Question: What was observed in the imaging?
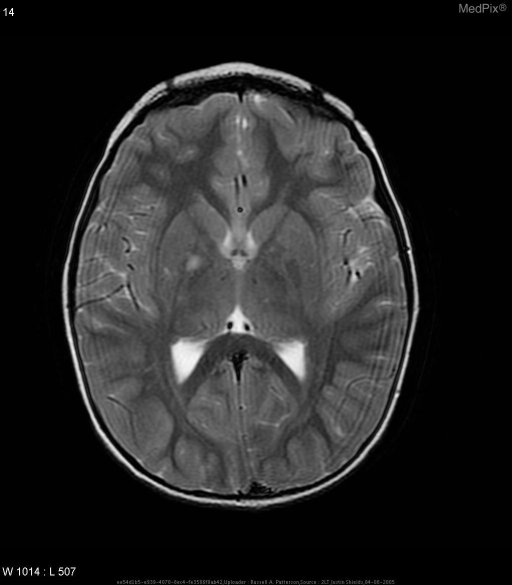
Answer: The imaging shows •  NF Spots in R posterior internal capsule.
•  L optic glioma.
•  Scoliosis with Severe Kyphosis of Cervical Spine.
•  Posterior Cervical fusion mass.
•  Dural ectasia.  Widened spinal canal.  Posterior vertebral body scalloping.
•  Syrinx.
•  Plexiform neurofibroma of L apex. NF Spots in R posterior internal capsule.  L optic glioma.  Severe Kyphosis of Cervical Spine.  Postior Cervical fusion mass.  Dural ectasia.  Widened spinal canal.  Posterior vertebral body scalloping.   Syrinx.  Plexiform fibroma of L apex.  Scoliosis..